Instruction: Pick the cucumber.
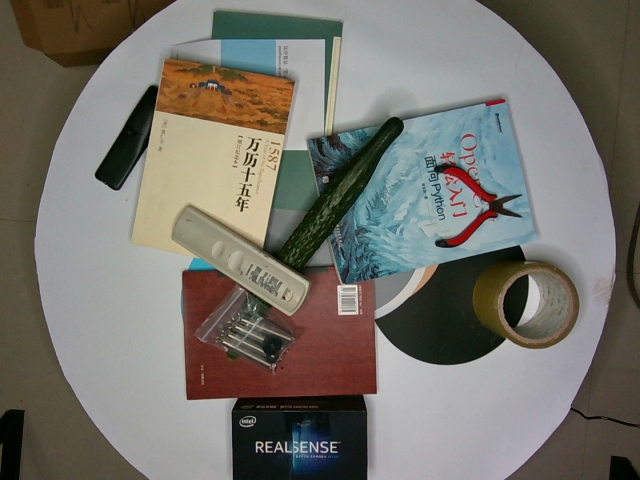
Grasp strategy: vertical